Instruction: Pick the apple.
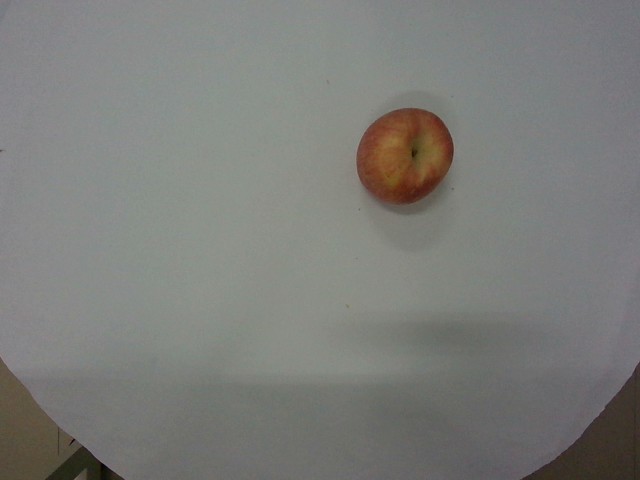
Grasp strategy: vertical